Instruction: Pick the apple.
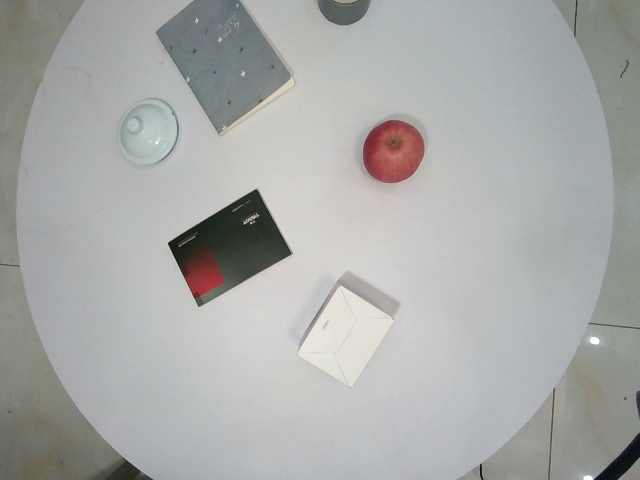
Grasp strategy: vertical